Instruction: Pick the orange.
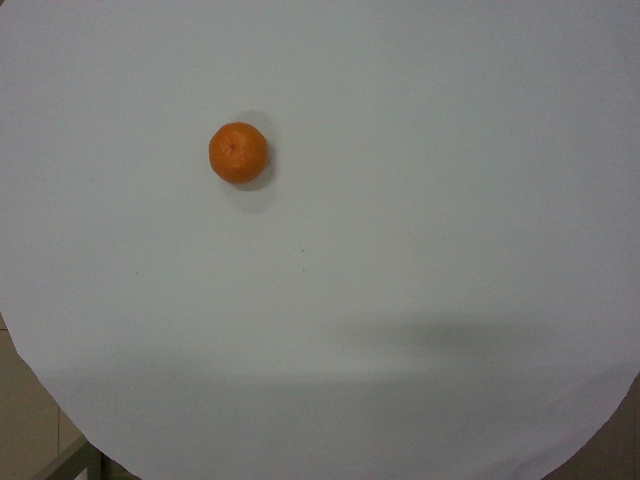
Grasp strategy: vertical